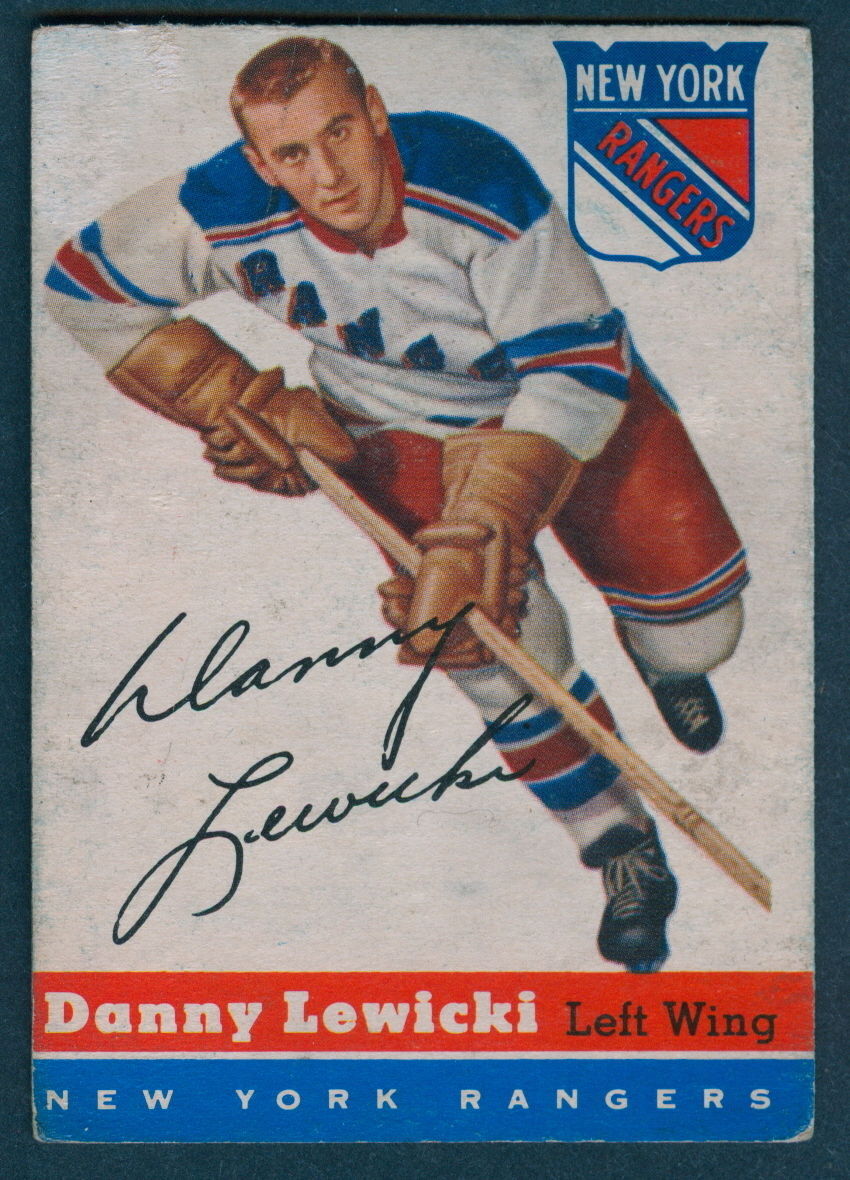
Signature of: danny lewicki